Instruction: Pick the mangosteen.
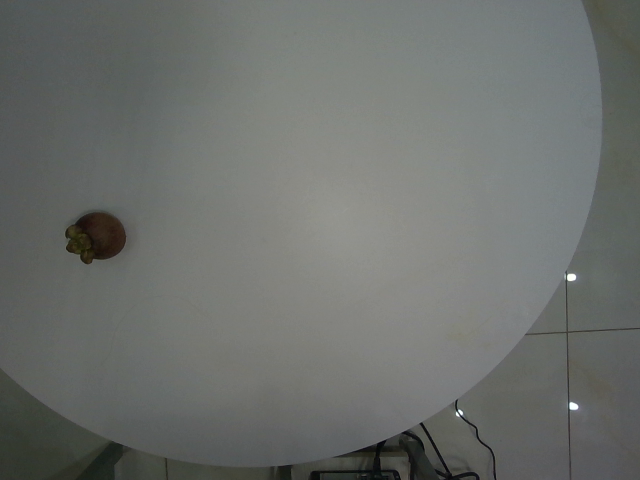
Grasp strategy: vertical